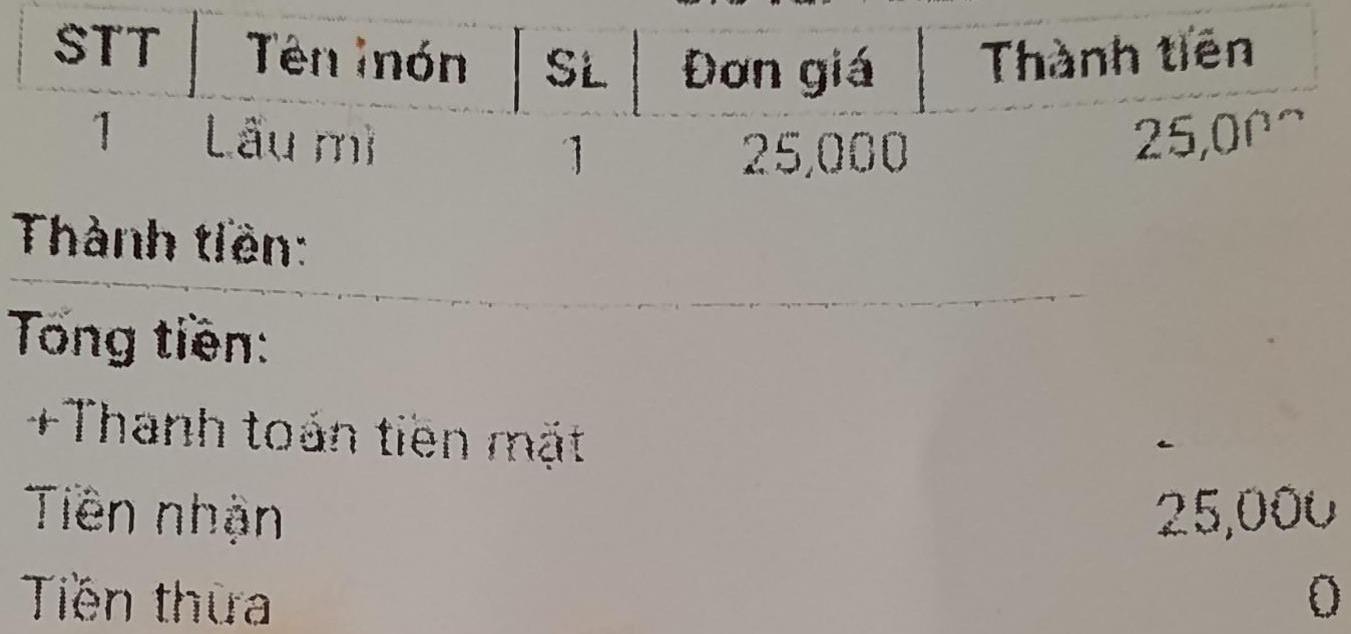
<table>
<tr>
<th>STT</th>
<th>Tên món</th>
<th>SL</th>
<th>Đơn giá</th>
<th>Thành tiền</th>
</tr>
<tr>
<td>1</td>
<td>Lẩu mì</td>
<td>1</td>
<td>25,000</td>
<td>25,000</td>
</tr>
</table>

Thành tiền:

Tổng tiền:

+ Thanh toán tiền mặt

Tiền nhận 25,000

Tiền thừa 0